Question: What jurisdiction, city, or county is the document associated with?
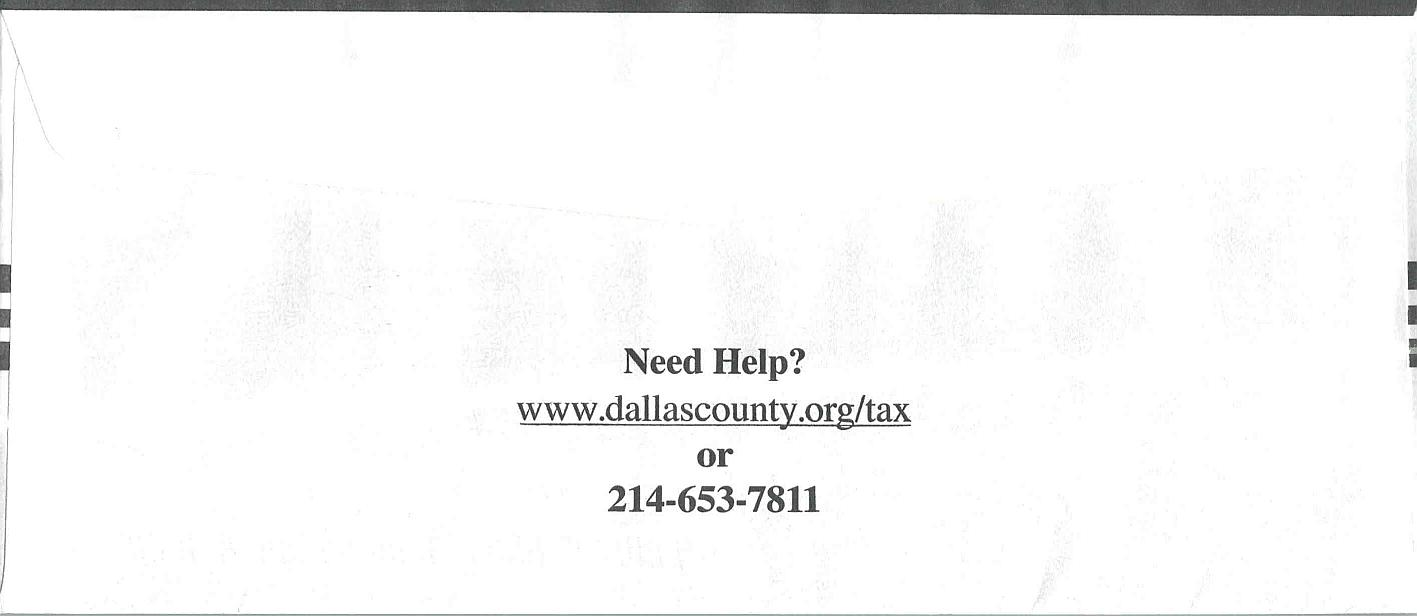
Answer: "Dallas County"